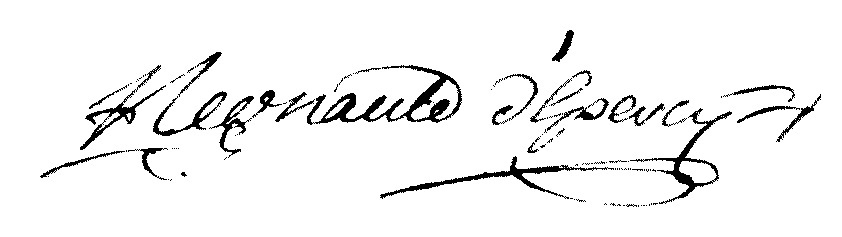
Signature of: pierre ignace regnaud d epercy